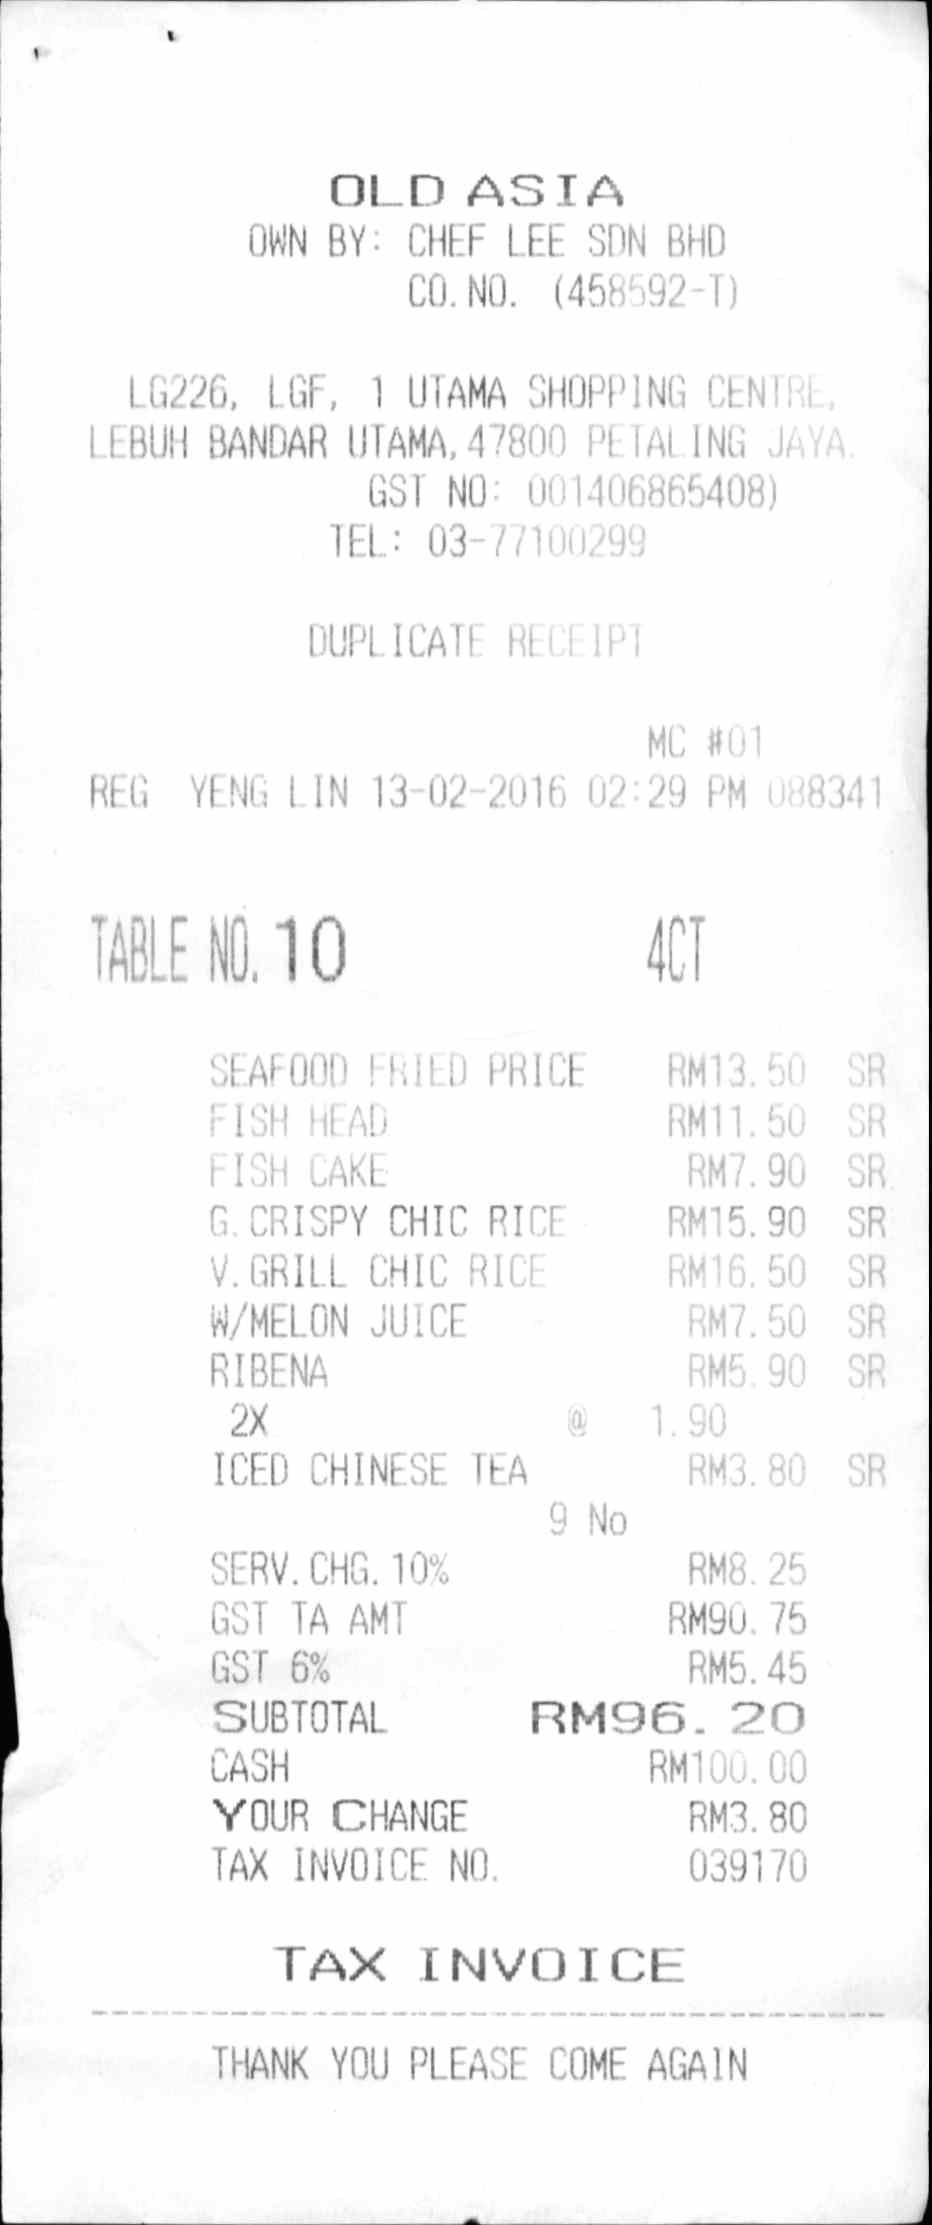
OLD ASIA
OWN BY: CHEF LEE SDN BHD
CO.NO. (458592-T)
LG226, LGF, 1 UTAMA SHOPPING CENTRE,
LEBUH BANDAR UTAMA, 47800 PETALING JAYA.
GST NO: 001406865408)
TEL: 03-77100299
DUPLICATE RECEIPT
MC #01
REG YENG LIN 13-02-2016 02:29 PM 088341
TABLE NO. 10
4CT
SEAFOOD FRIED PRICE
RM13.50 SR
FISH HEAD
RM11.50 SR
FISH CAKE
RM7.90 SR
G. CRISPY CHIC RICE
RM15.90 SR
V. GRILL CHIC RICE
RM16.50 SR
W/MELON JUICE
RM7.50 SR
RIBENA
RM5.90 SR
2X
@
1.90
ICED CHINESE TEA
RM3.80 SR
9 NO
SERV.CHG. 10%
GST TA AMT
GST 6%
SUBTOTAL
CASH
YOUR CHANGE
TAX INVOICE NO.
RM8.25
RM90.75
RM5.45
RM96.20
RM100.00
RM3.80
039170
TAX INVOICE
THANK YOU PLEASE COME AGAIN